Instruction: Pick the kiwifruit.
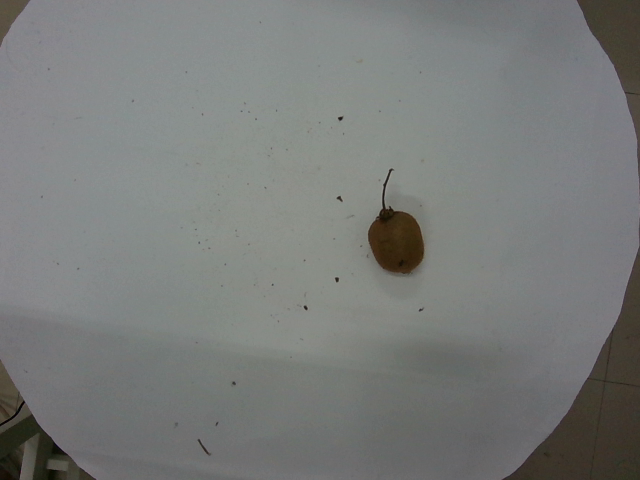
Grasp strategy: vertical